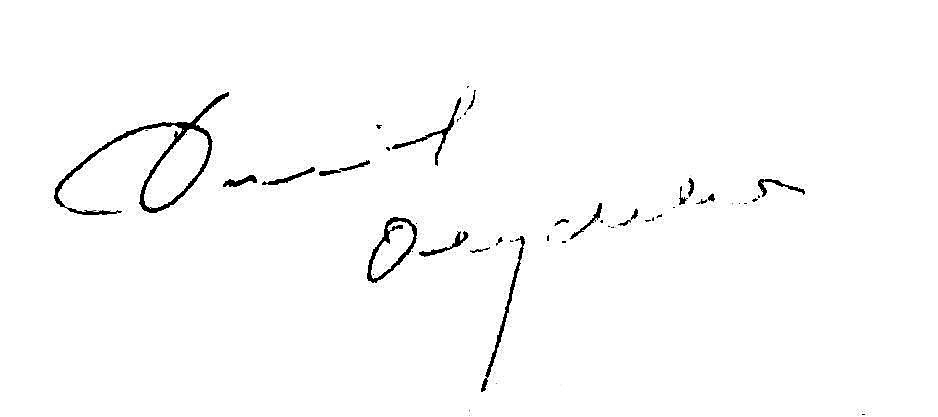
Signature of: daniel olbrychski